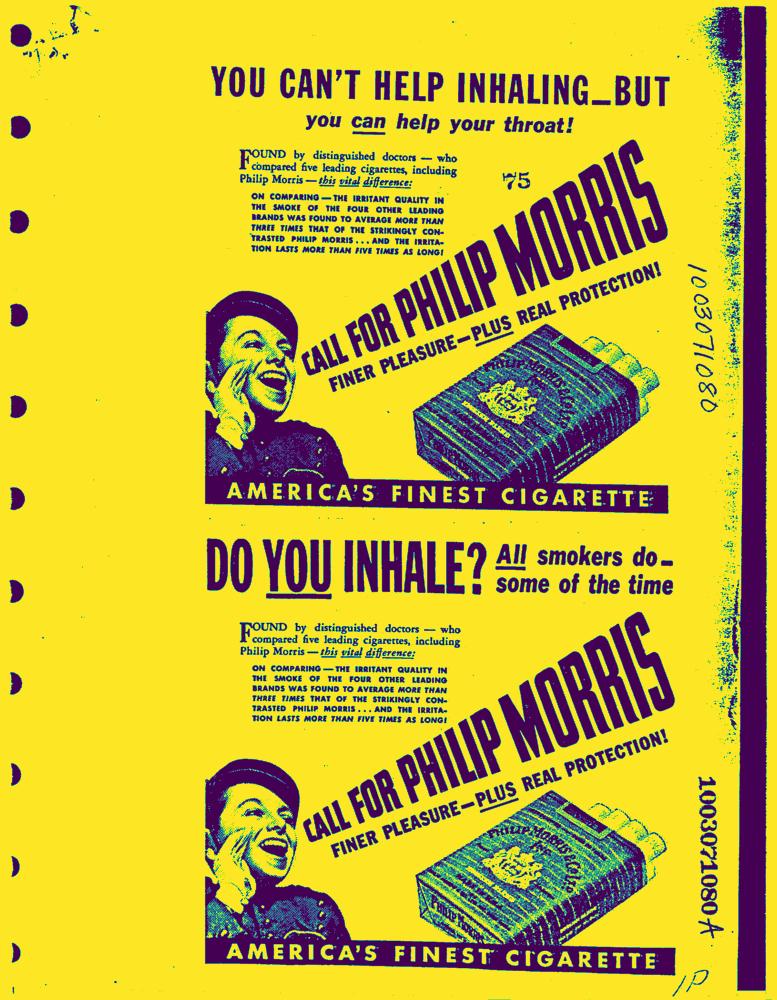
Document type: AD